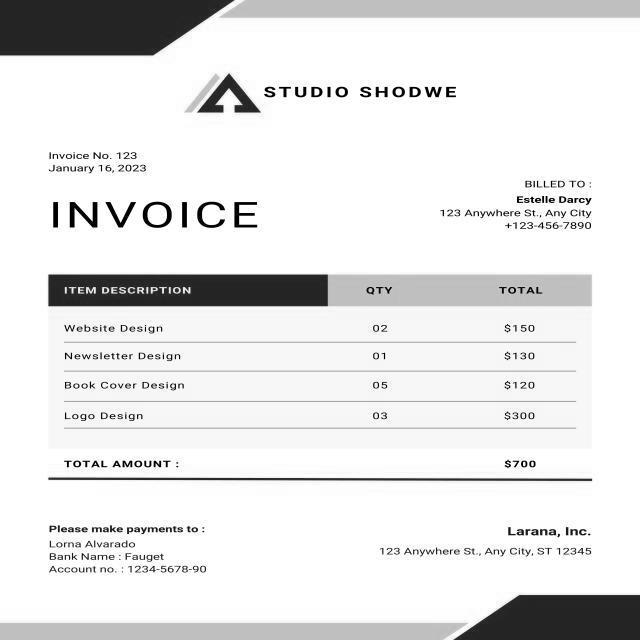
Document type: Invoice